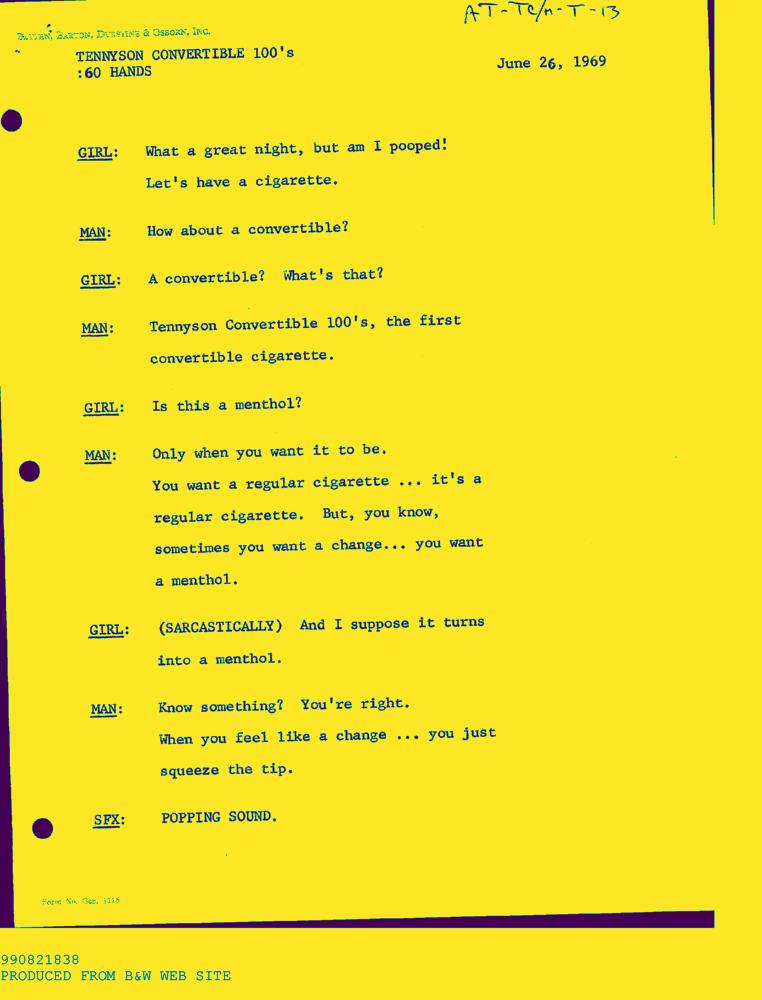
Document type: AD